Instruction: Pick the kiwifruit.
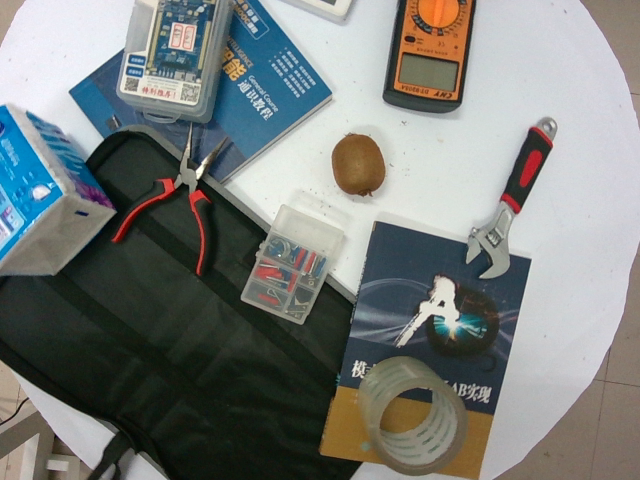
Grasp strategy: vertical